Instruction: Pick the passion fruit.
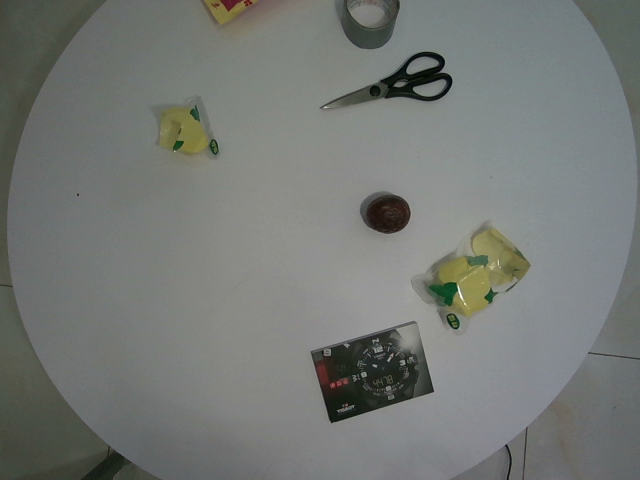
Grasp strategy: vertical